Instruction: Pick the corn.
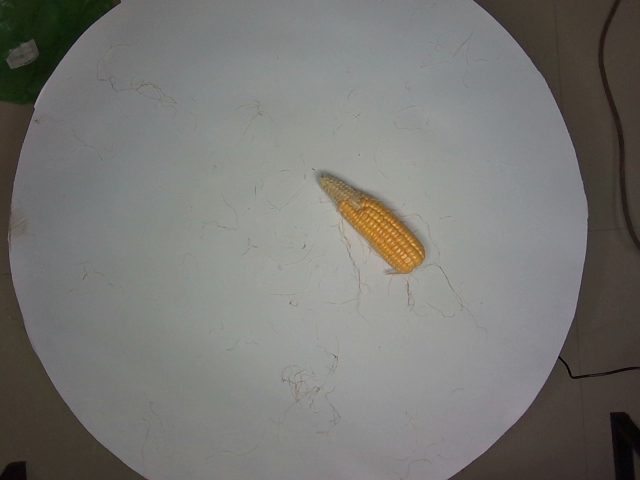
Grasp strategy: vertical